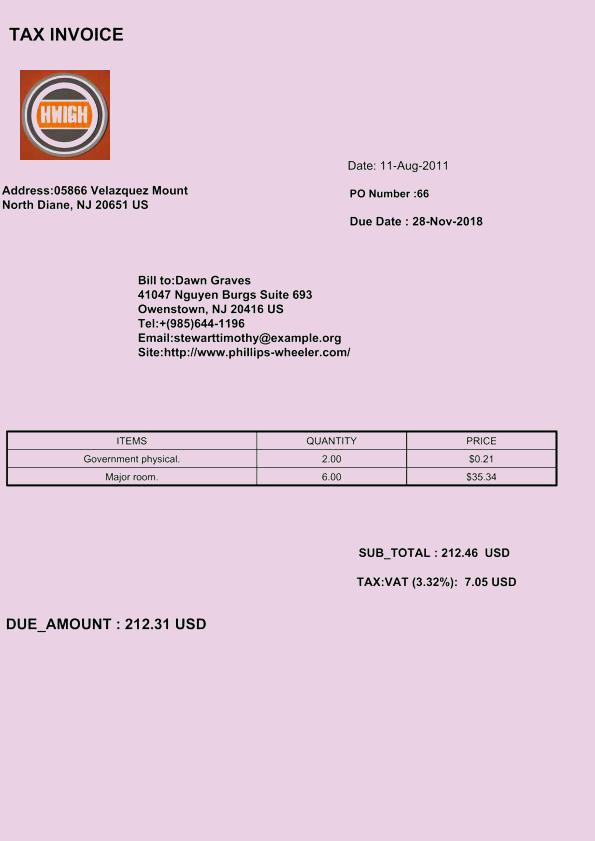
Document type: Invoice